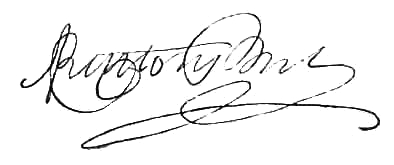
Signature of: adam czartoryski